Question: How is the property described in the document?
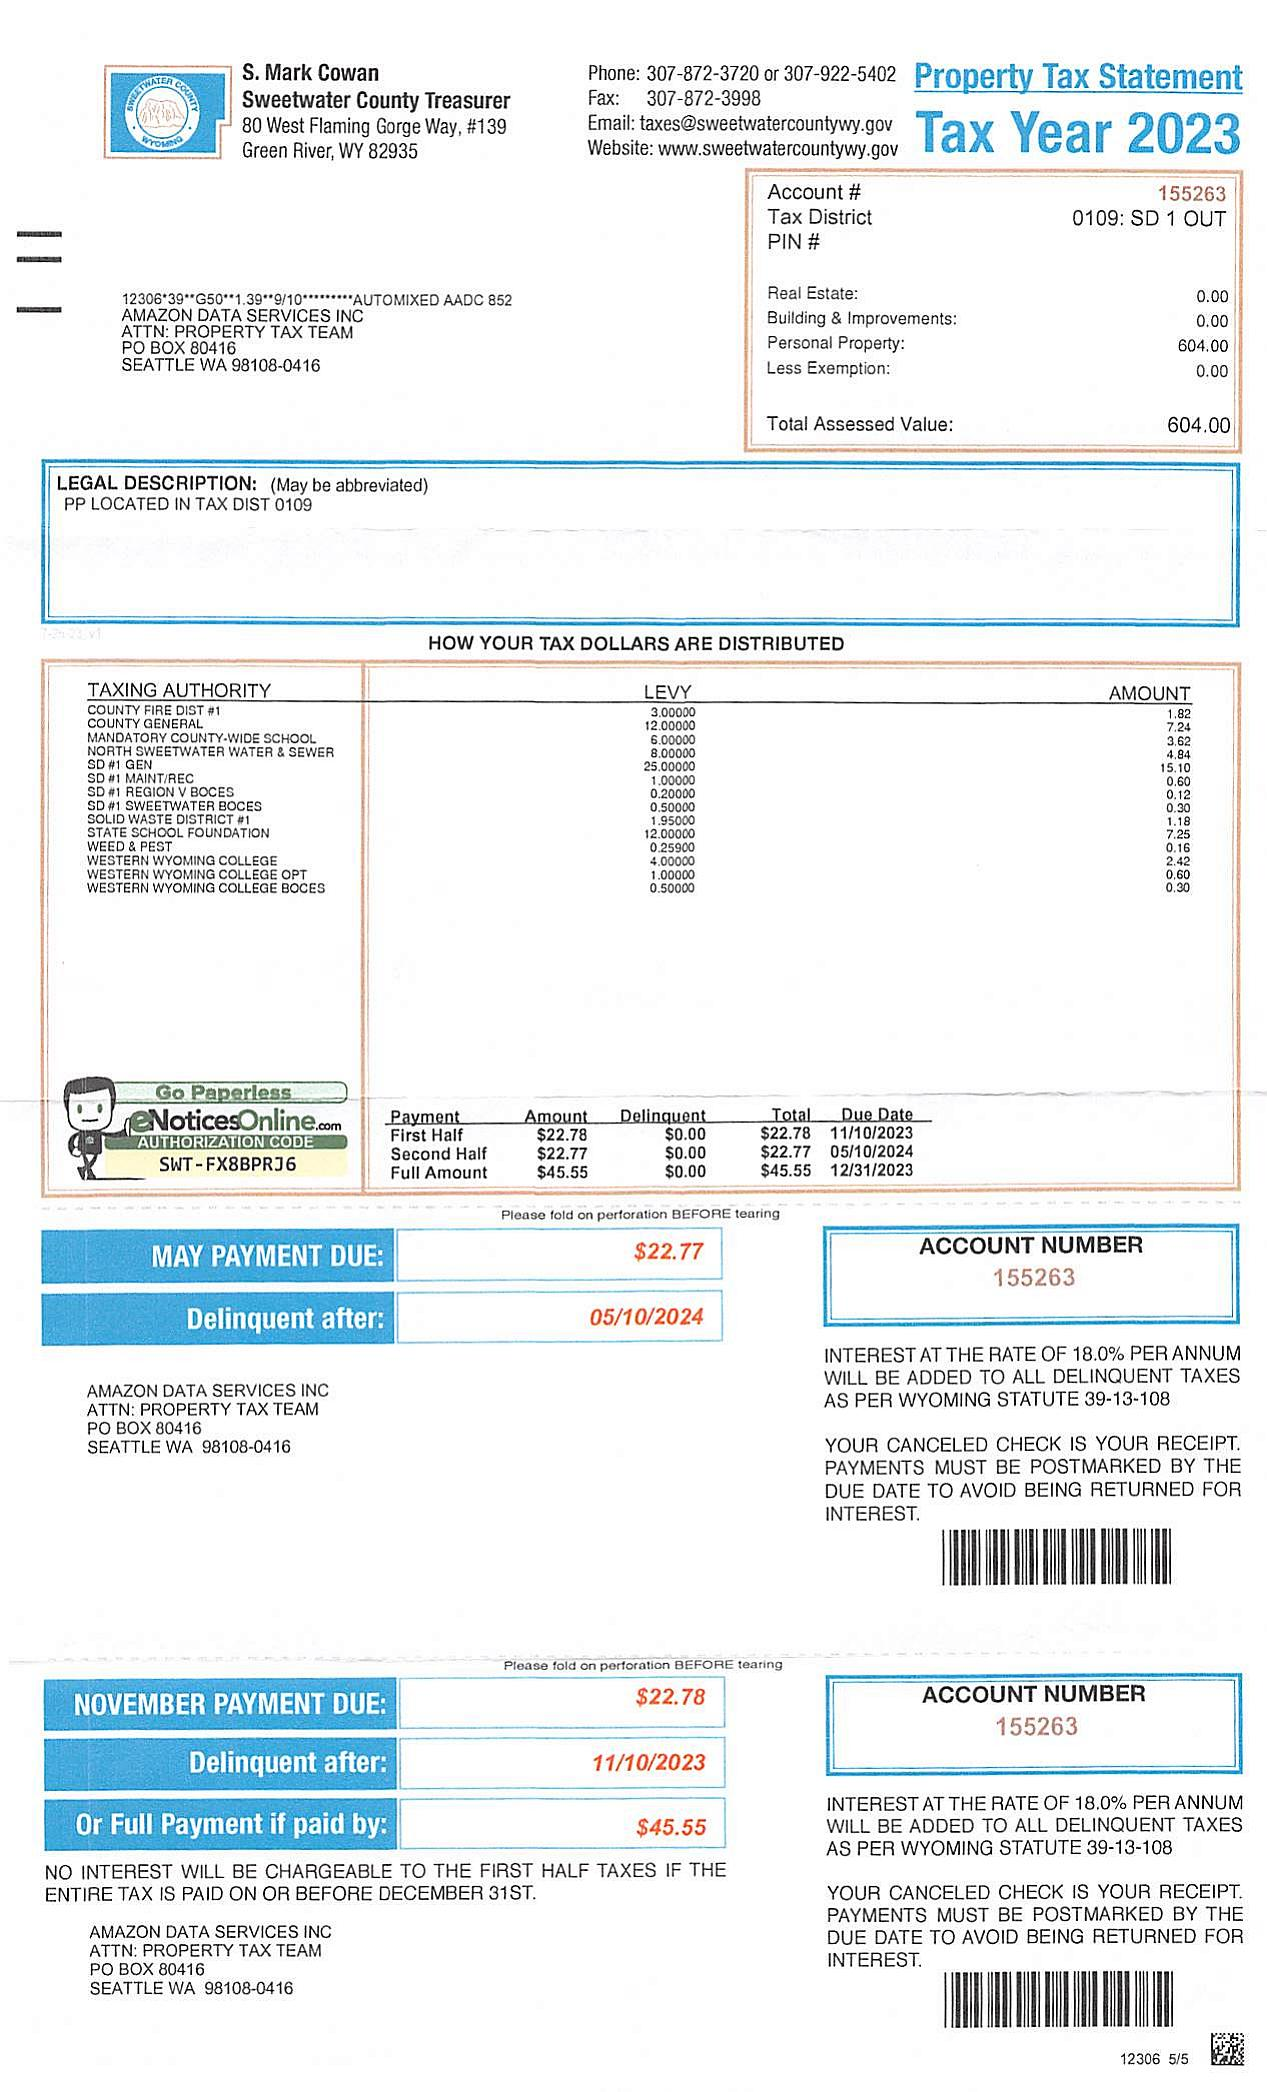
Answer: "PP LOCATED IN TAX DIST 0109"